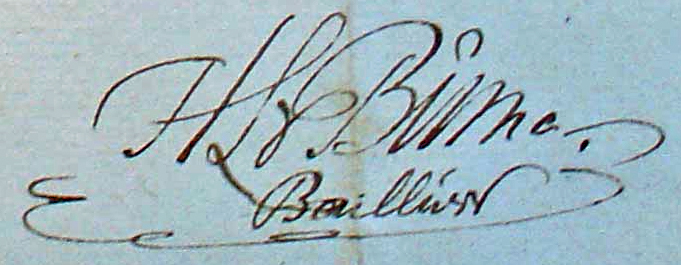
Signature of: hanzo lemstra van buma